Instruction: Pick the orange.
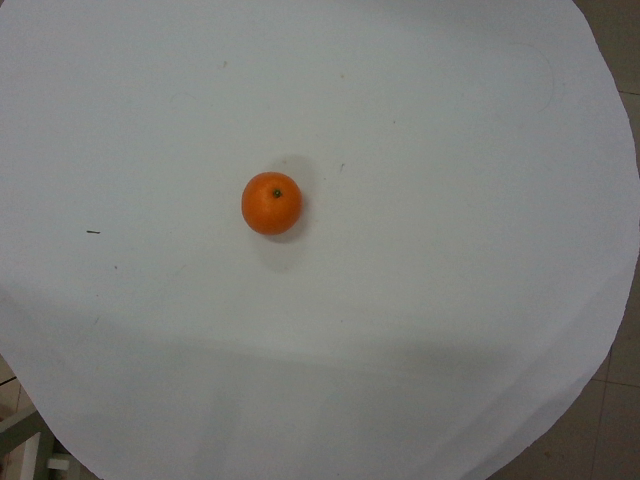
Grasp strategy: vertical